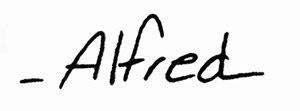
Signature of: lionel papagalli